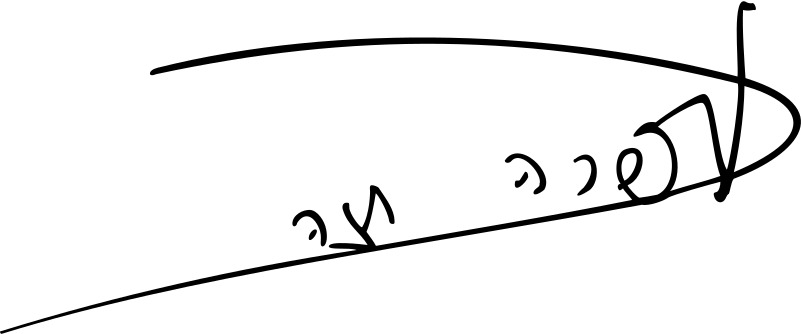
Signature of: ofra haza